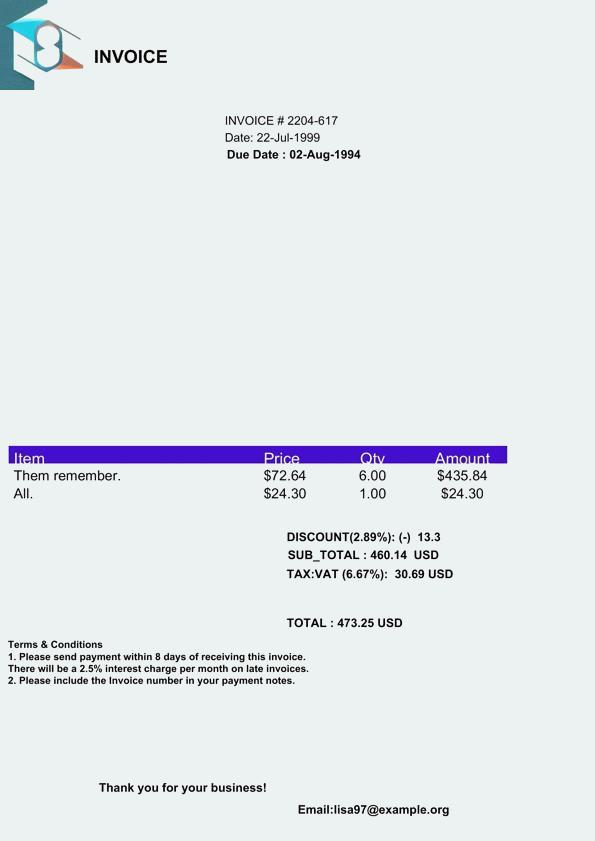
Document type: Invoice